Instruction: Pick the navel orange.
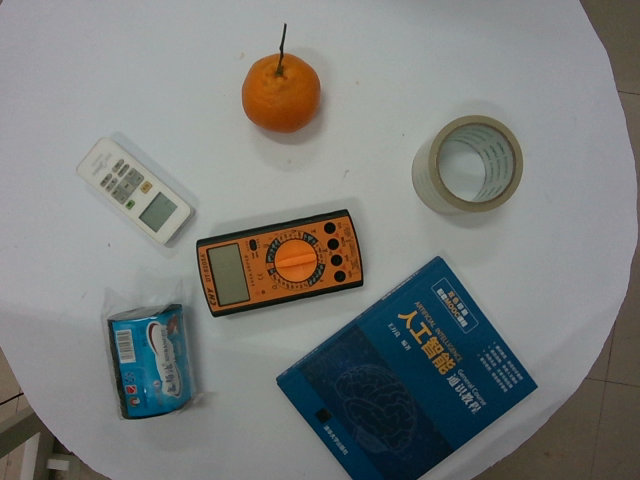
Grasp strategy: vertical